Question: How is the property described in the document?
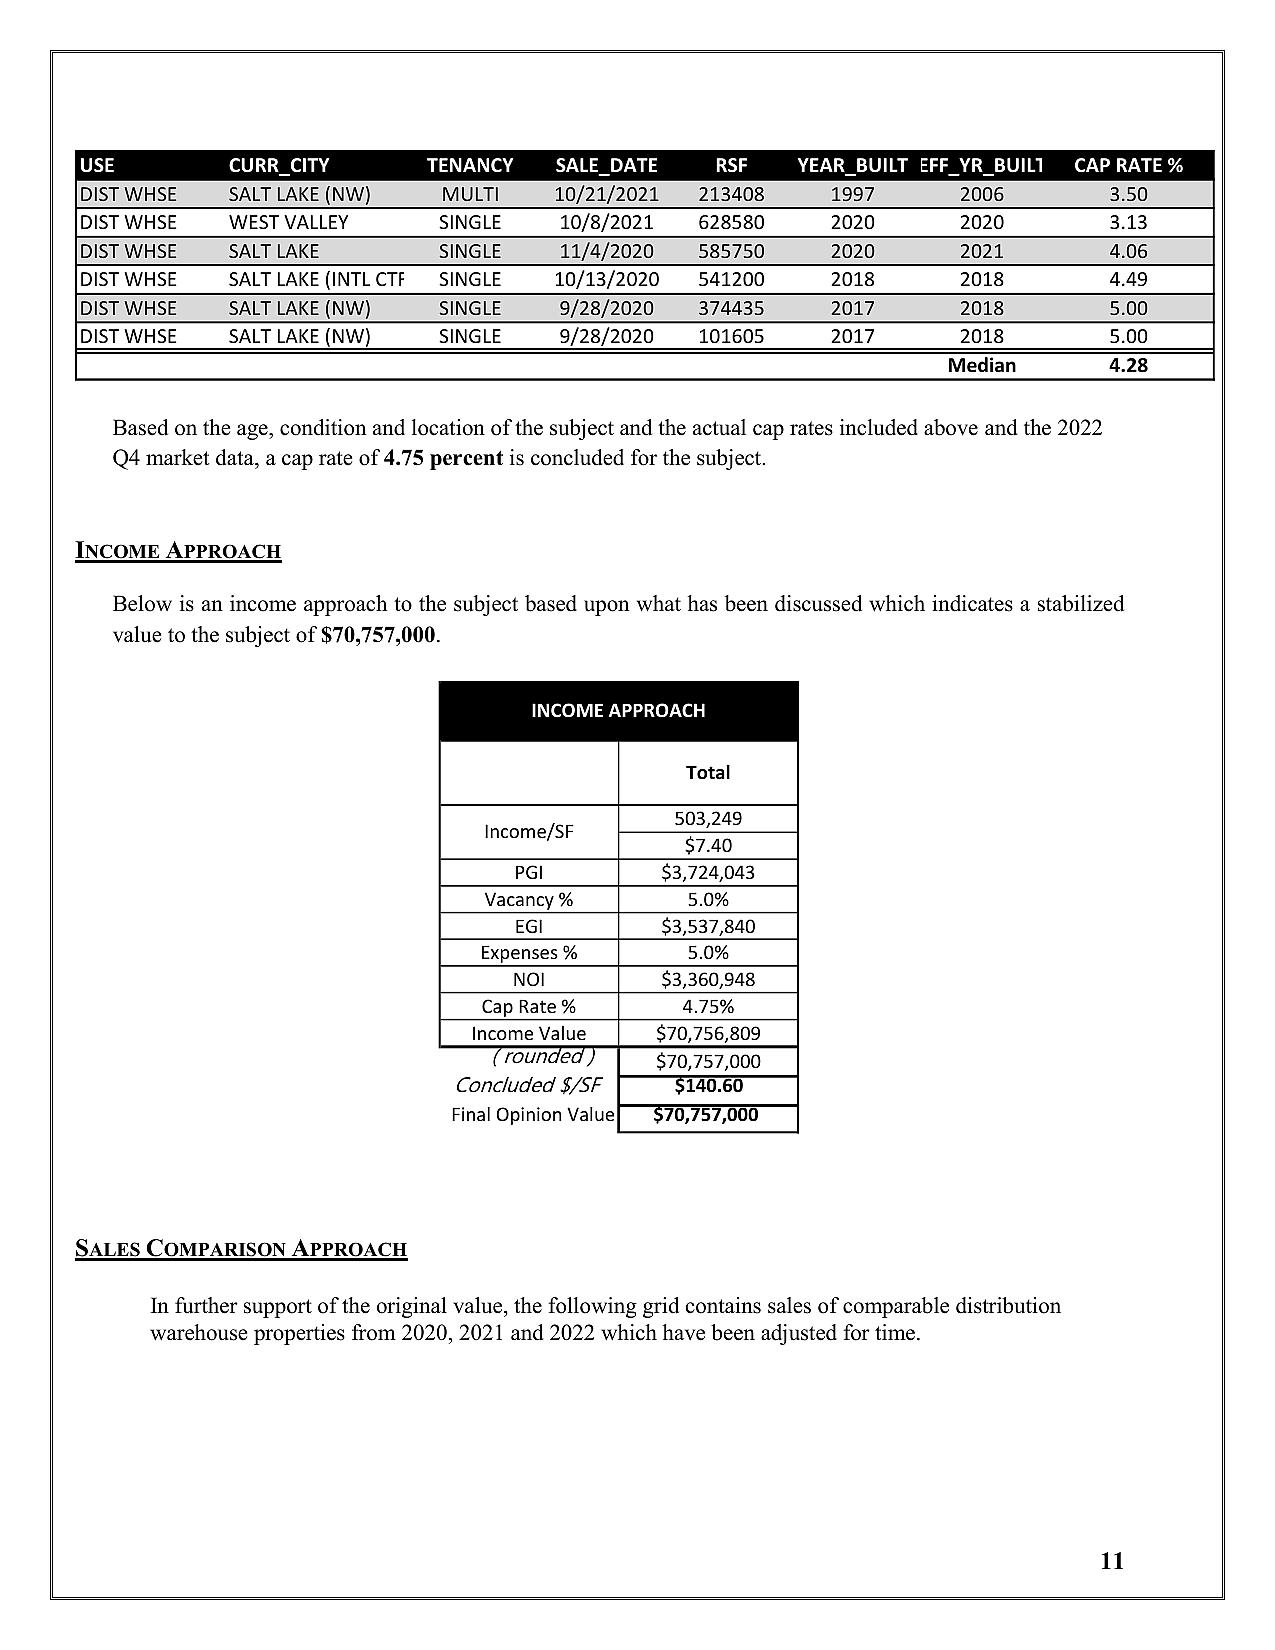
Answer: "DIST WHSE"